Question: What is the potential diagnosis?
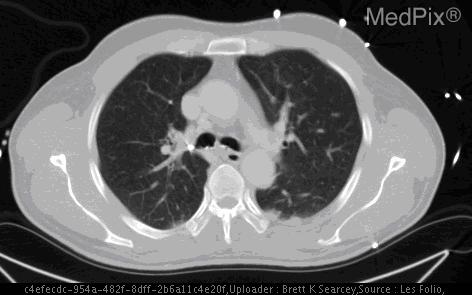
Answer: The possible diagnosis includes •  Sand Aspiration
•  Drowning
•  Blast Lung.